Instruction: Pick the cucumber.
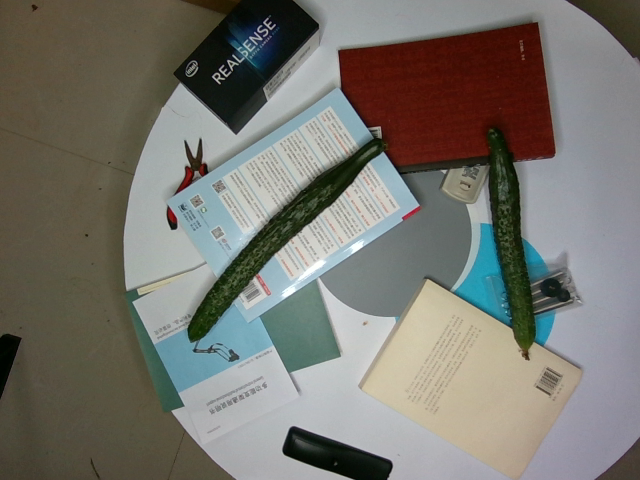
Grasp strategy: vertical